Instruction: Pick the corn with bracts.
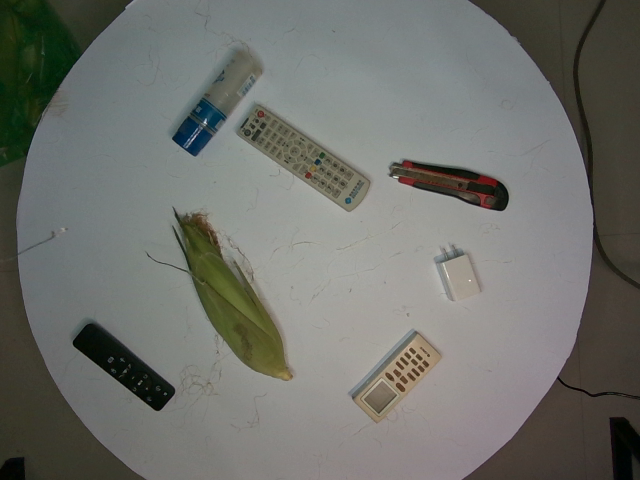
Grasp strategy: vertical